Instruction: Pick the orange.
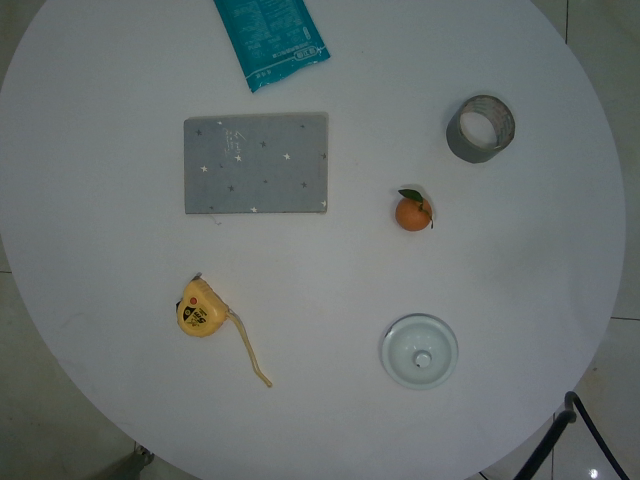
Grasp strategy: vertical